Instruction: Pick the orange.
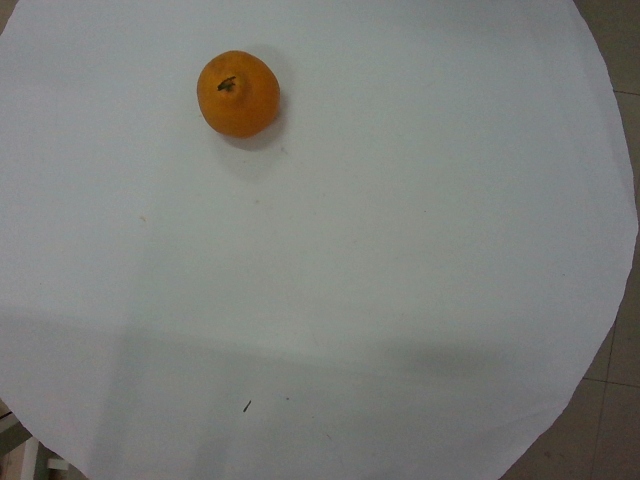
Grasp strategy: vertical